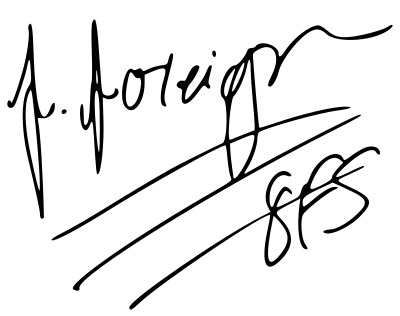
Signature of: fivio foreign